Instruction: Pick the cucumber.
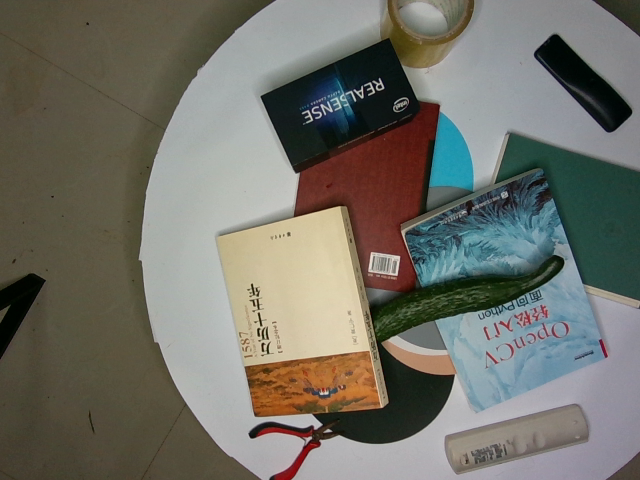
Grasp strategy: vertical